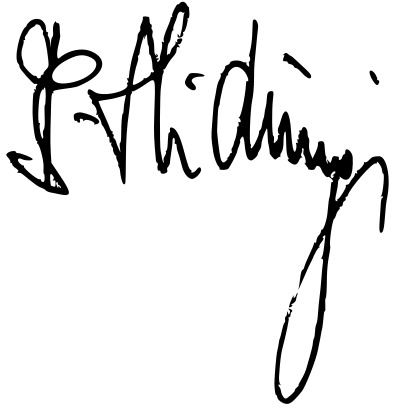
Signature of: béla hidvégi